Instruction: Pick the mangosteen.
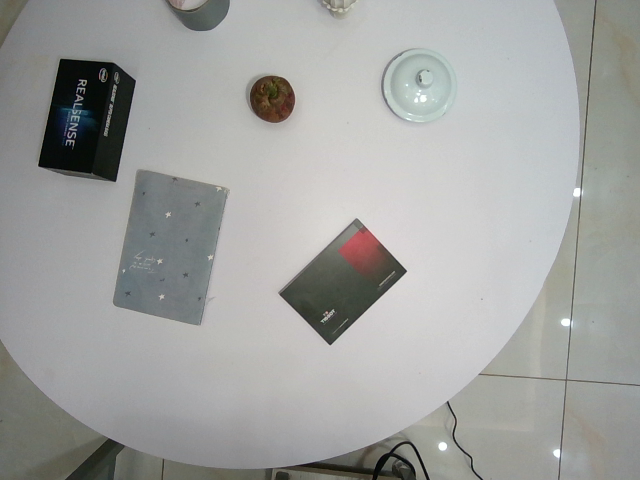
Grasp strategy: vertical